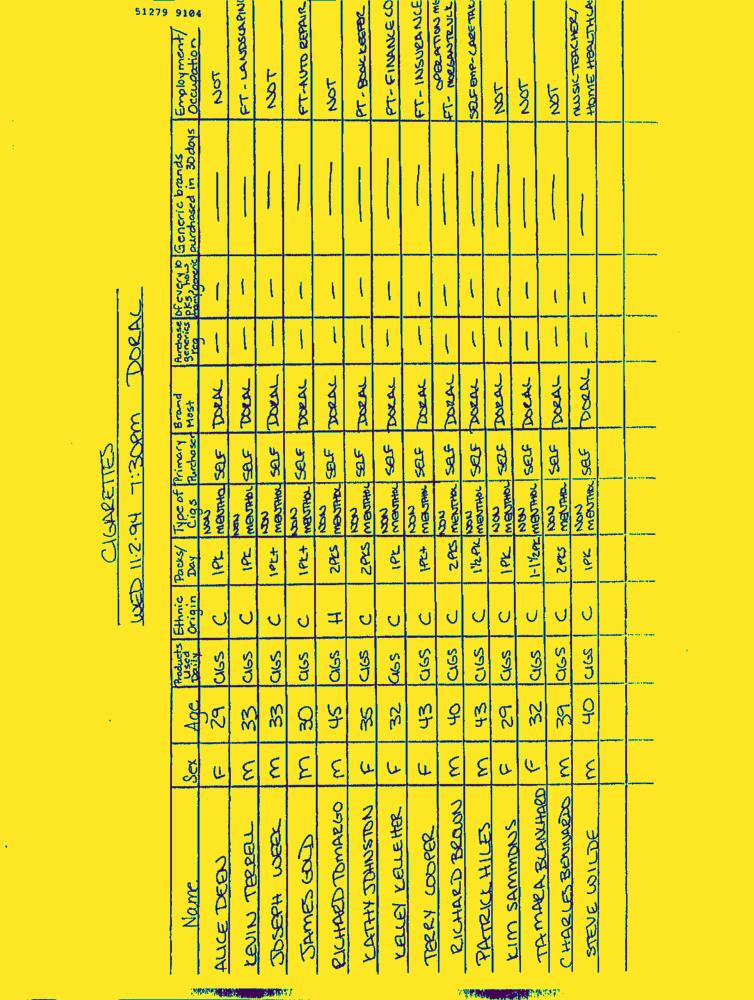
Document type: Hand-Written